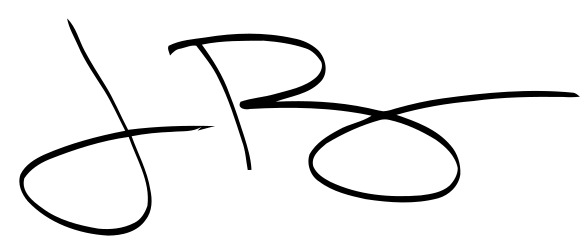
Signature of: joshua riley